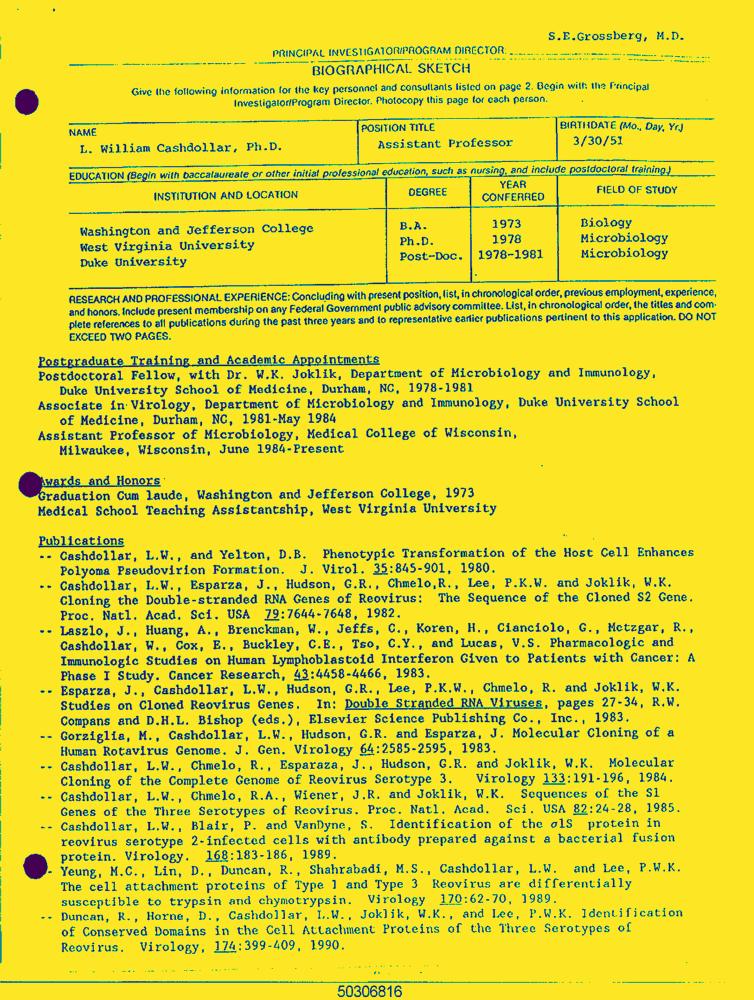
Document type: Resume-Doc